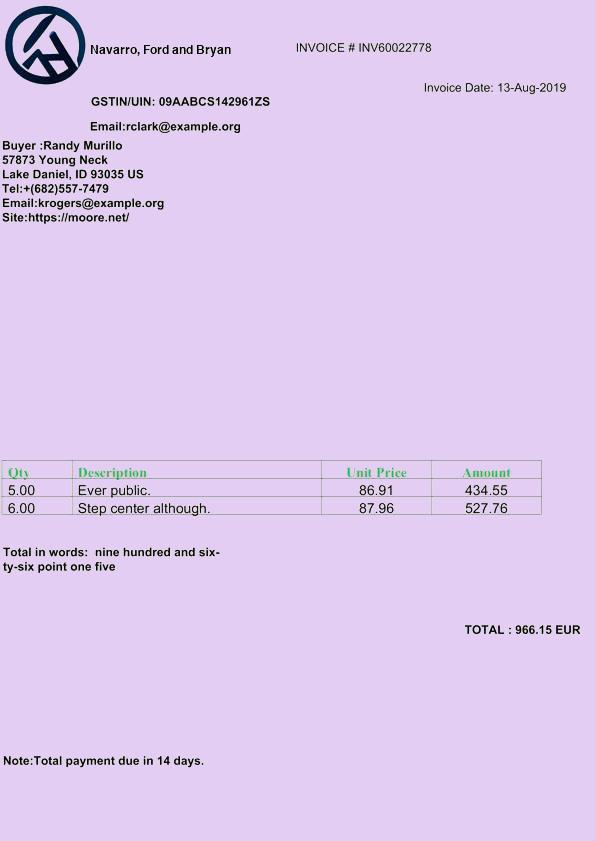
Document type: Invoice